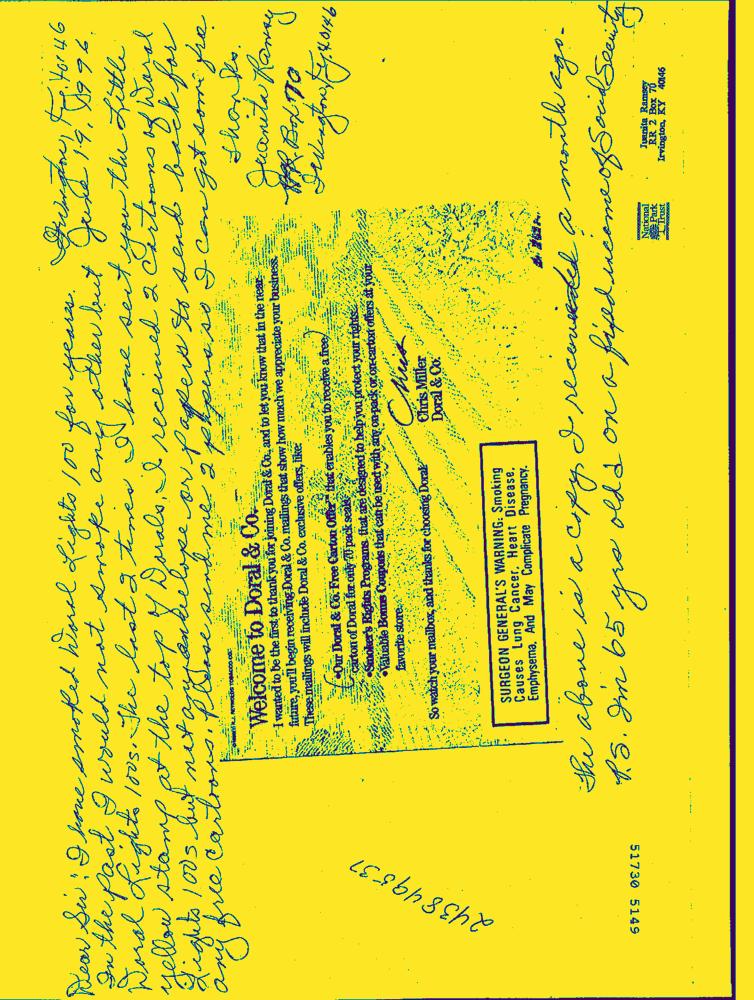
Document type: Hand-Written